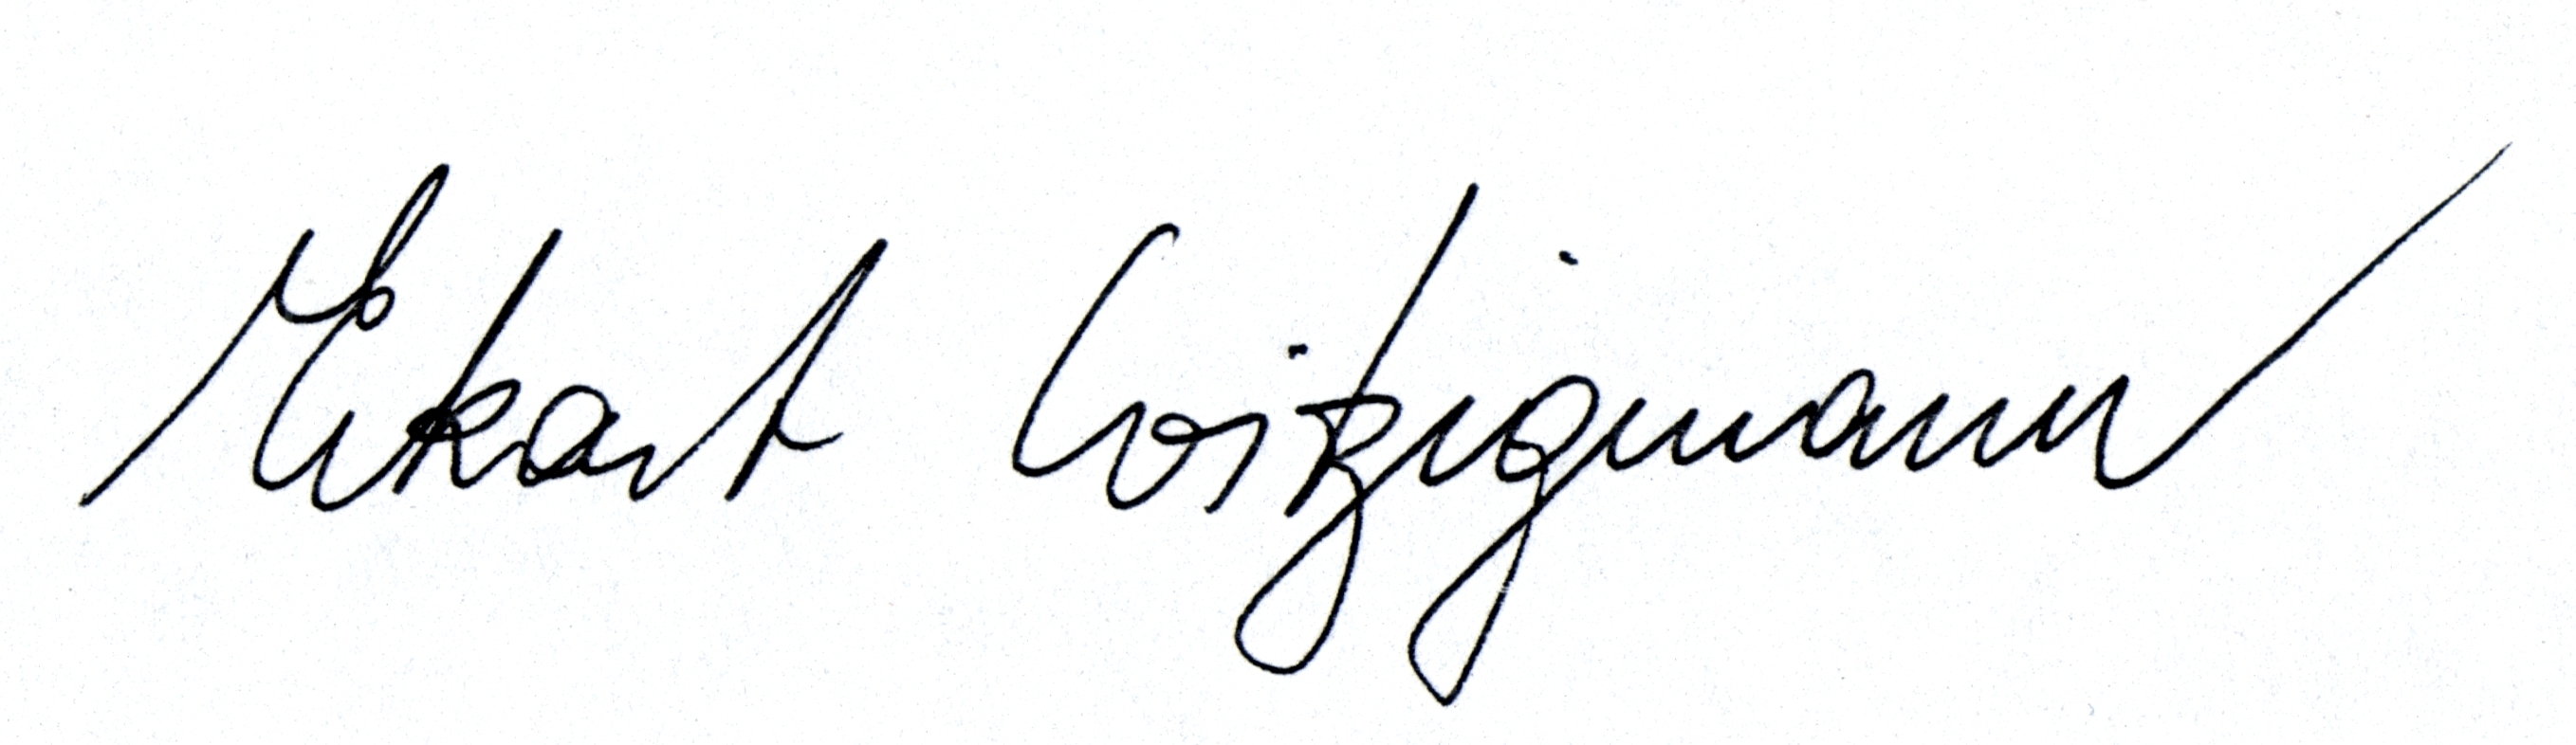
Signature of: eckart witzigmann